Question: Which state is mentioned in the document?
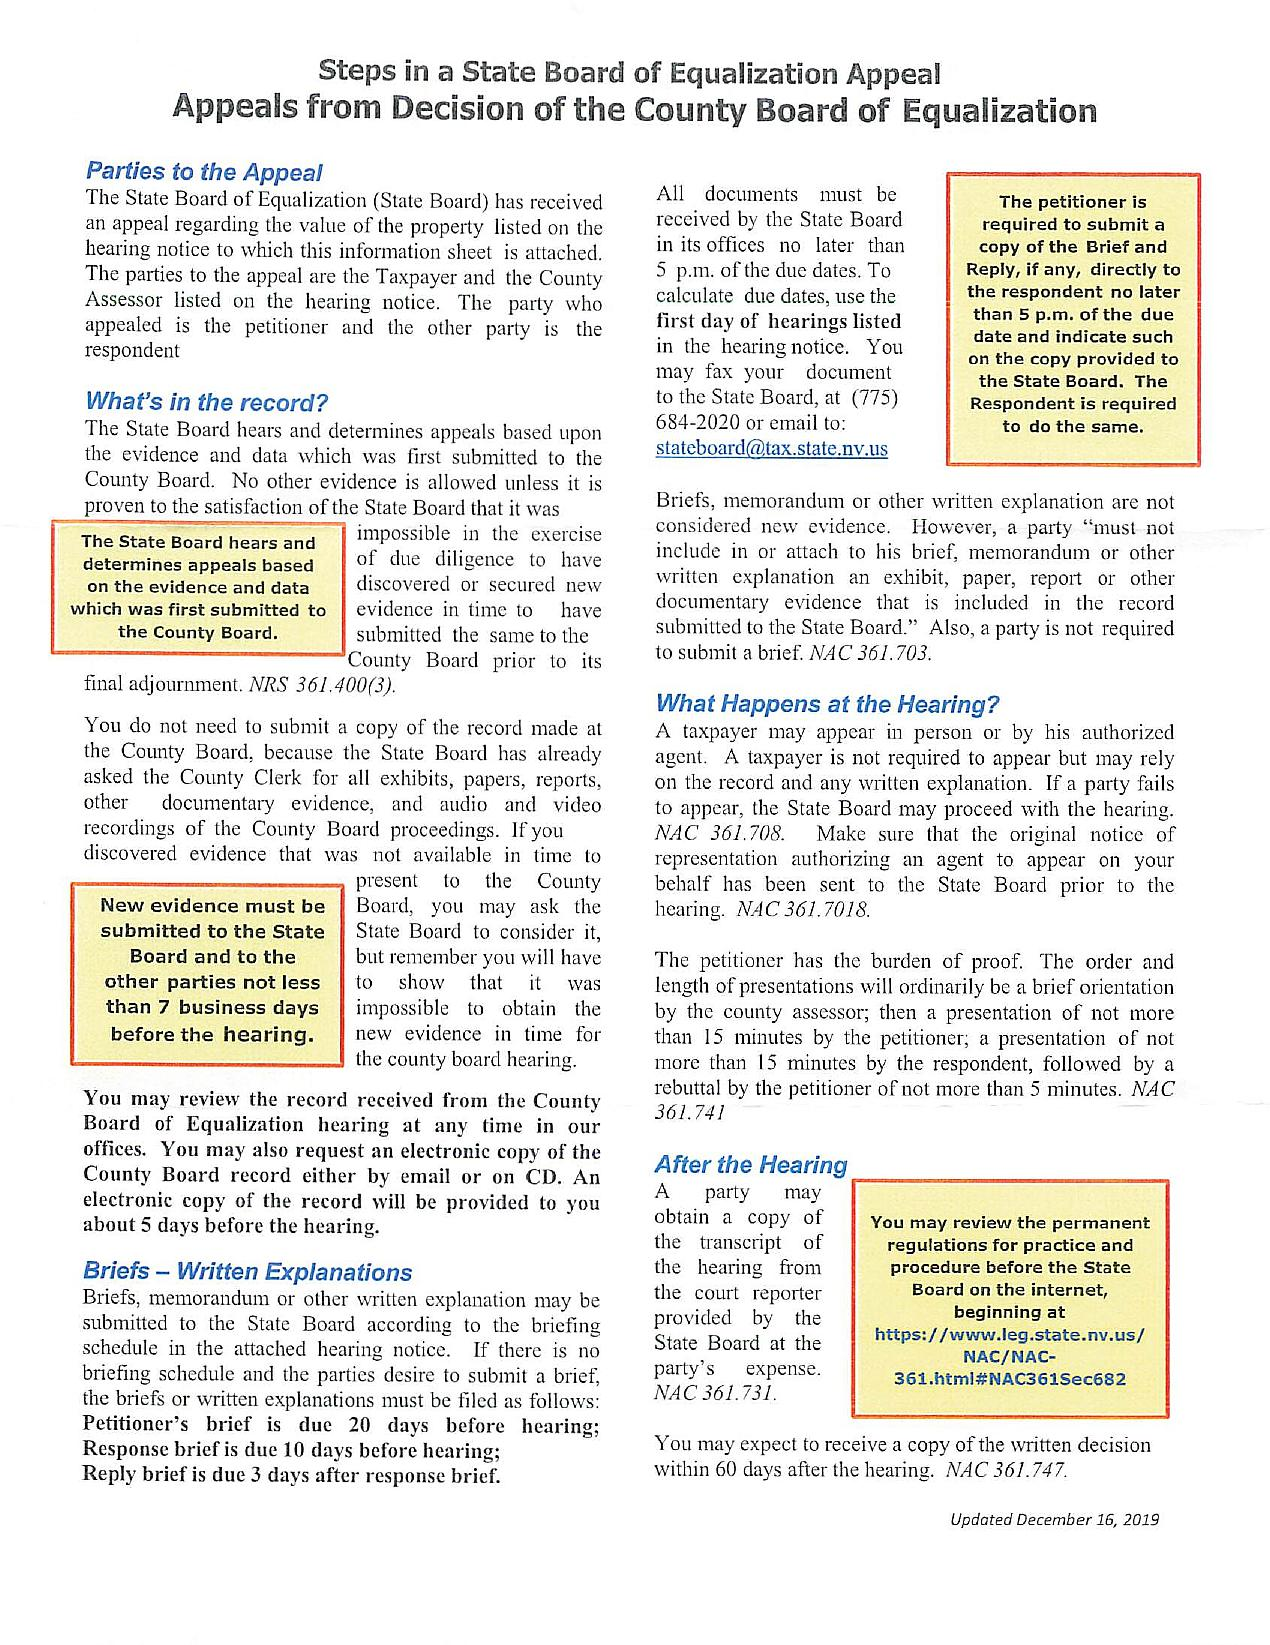
Answer: "NY"